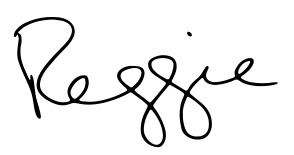
Signature of: reggie fils aimé